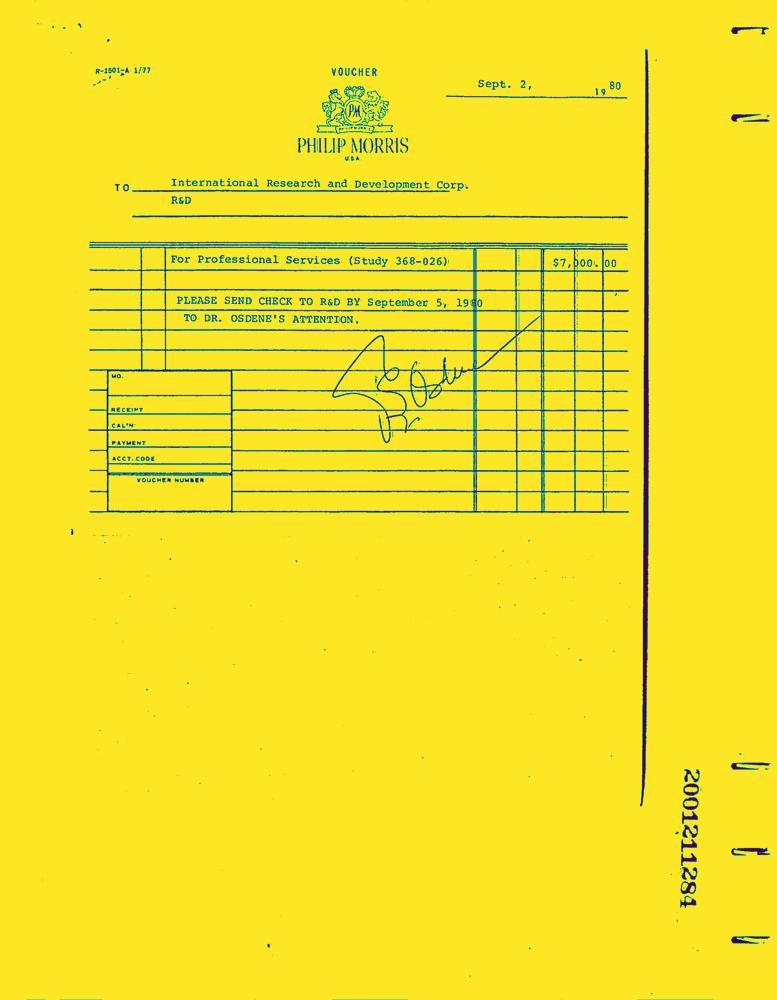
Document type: Invoice-Doc